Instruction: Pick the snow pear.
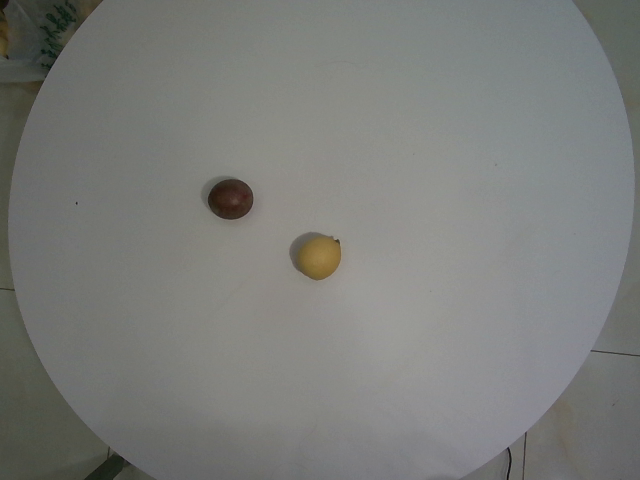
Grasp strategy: vertical